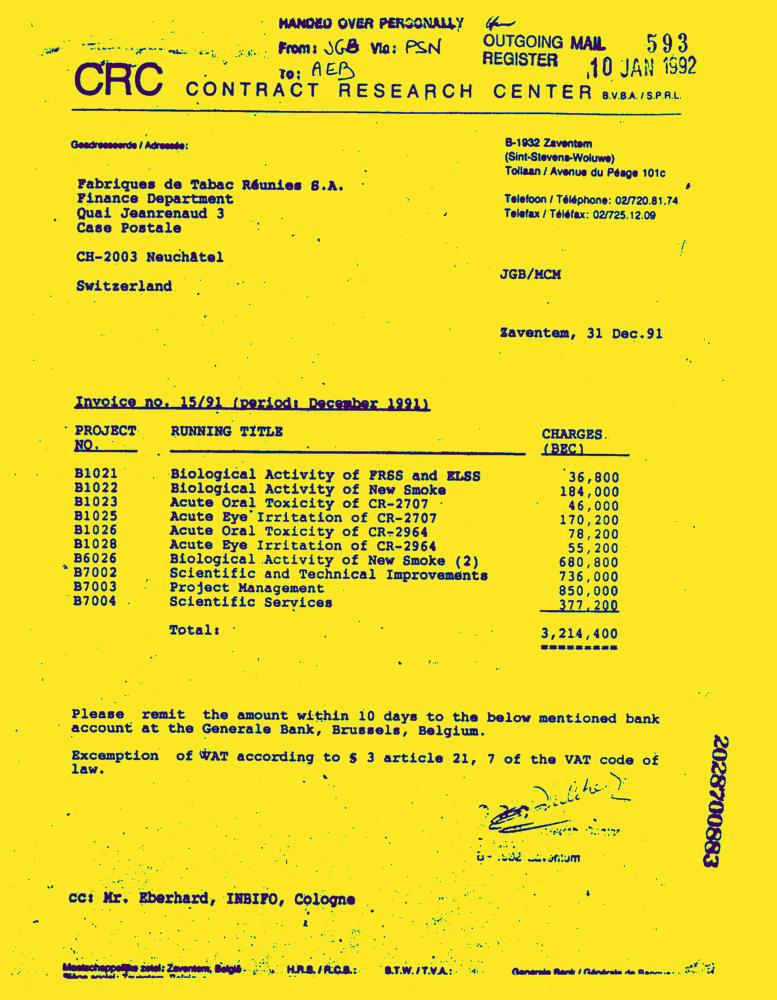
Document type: Invoice-Doc